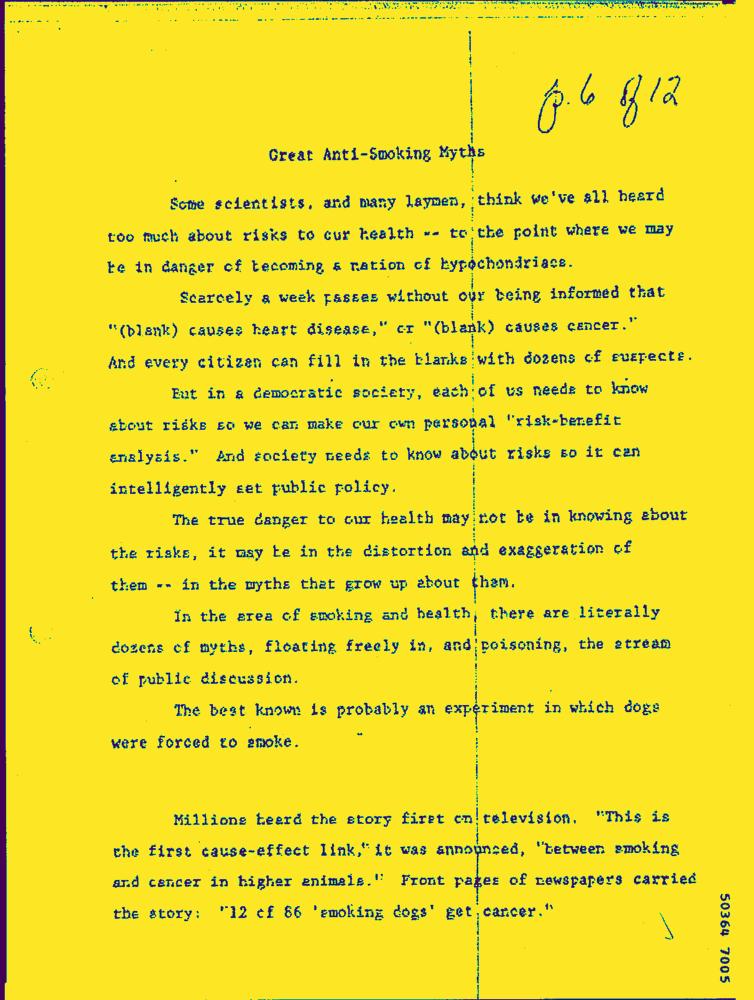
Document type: AD